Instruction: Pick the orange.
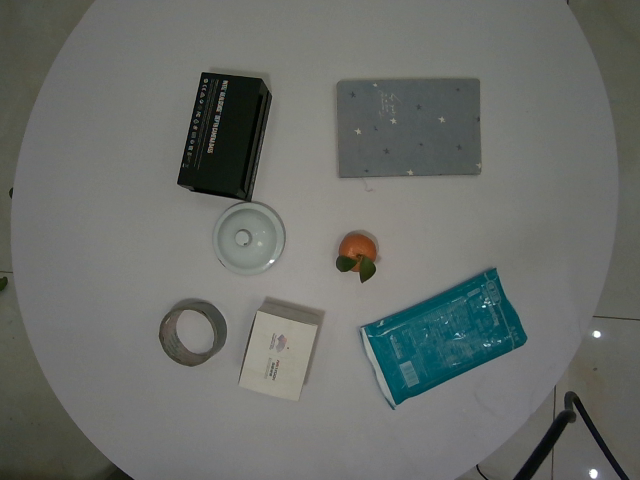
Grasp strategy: vertical